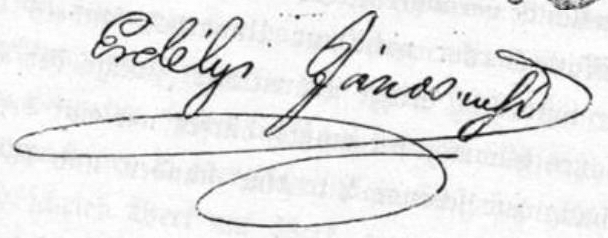
Signature of: jános erdélyi